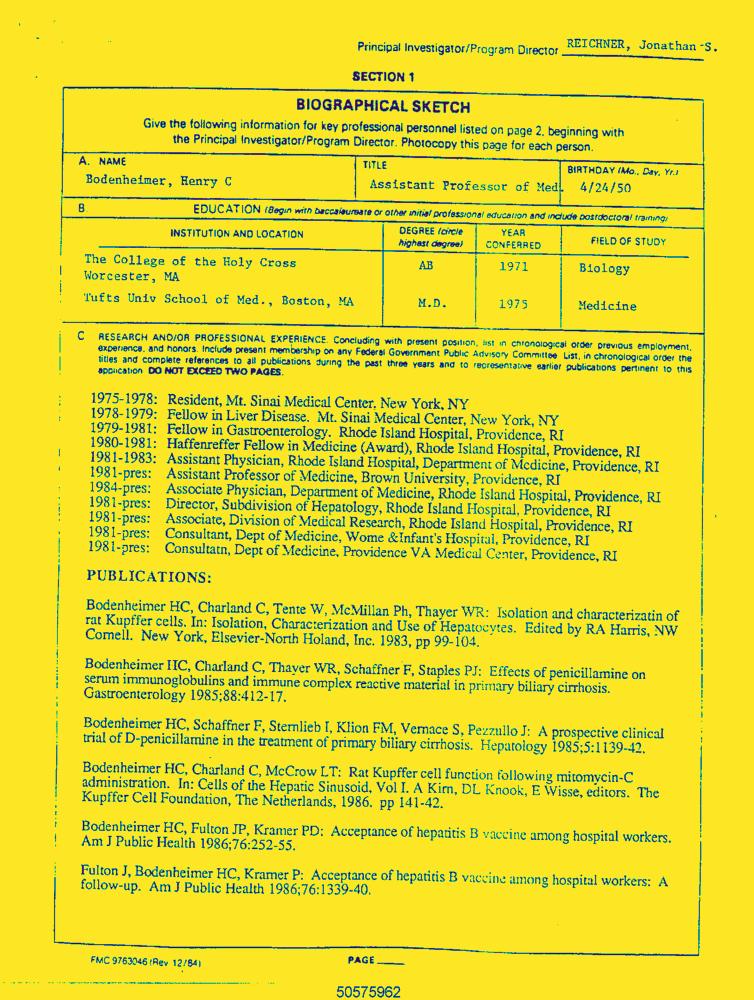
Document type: Resume-Doc